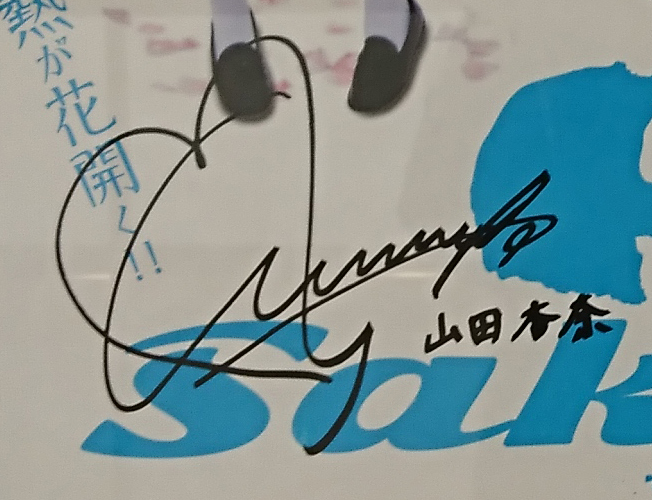
Signature of: anna yamada